Question: How does the patient history play a role?
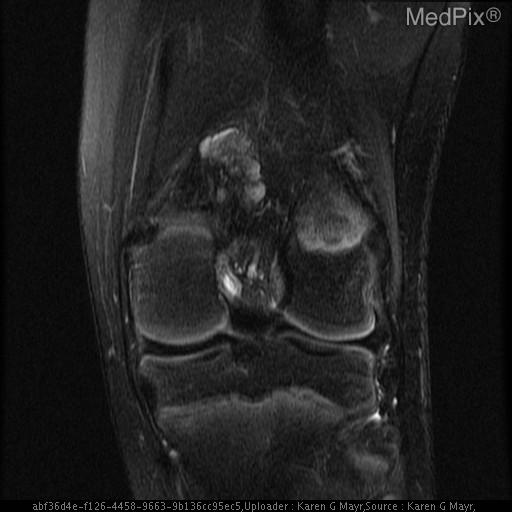
Answer: The patient's history of Twisting injury.  Rule out meniscal tear. is key in understanding the case.